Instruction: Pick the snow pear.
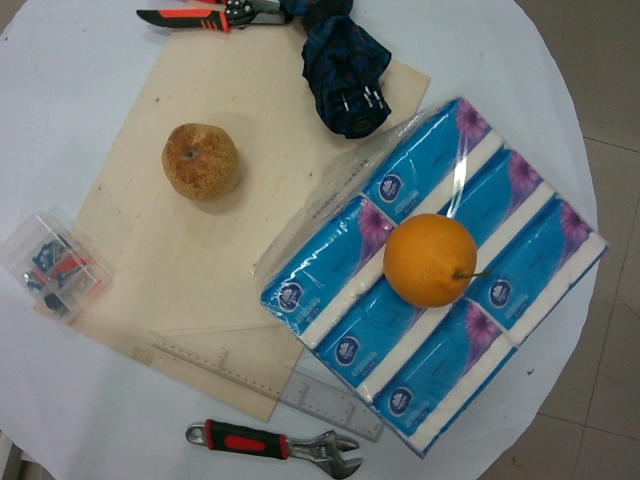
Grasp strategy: vertical